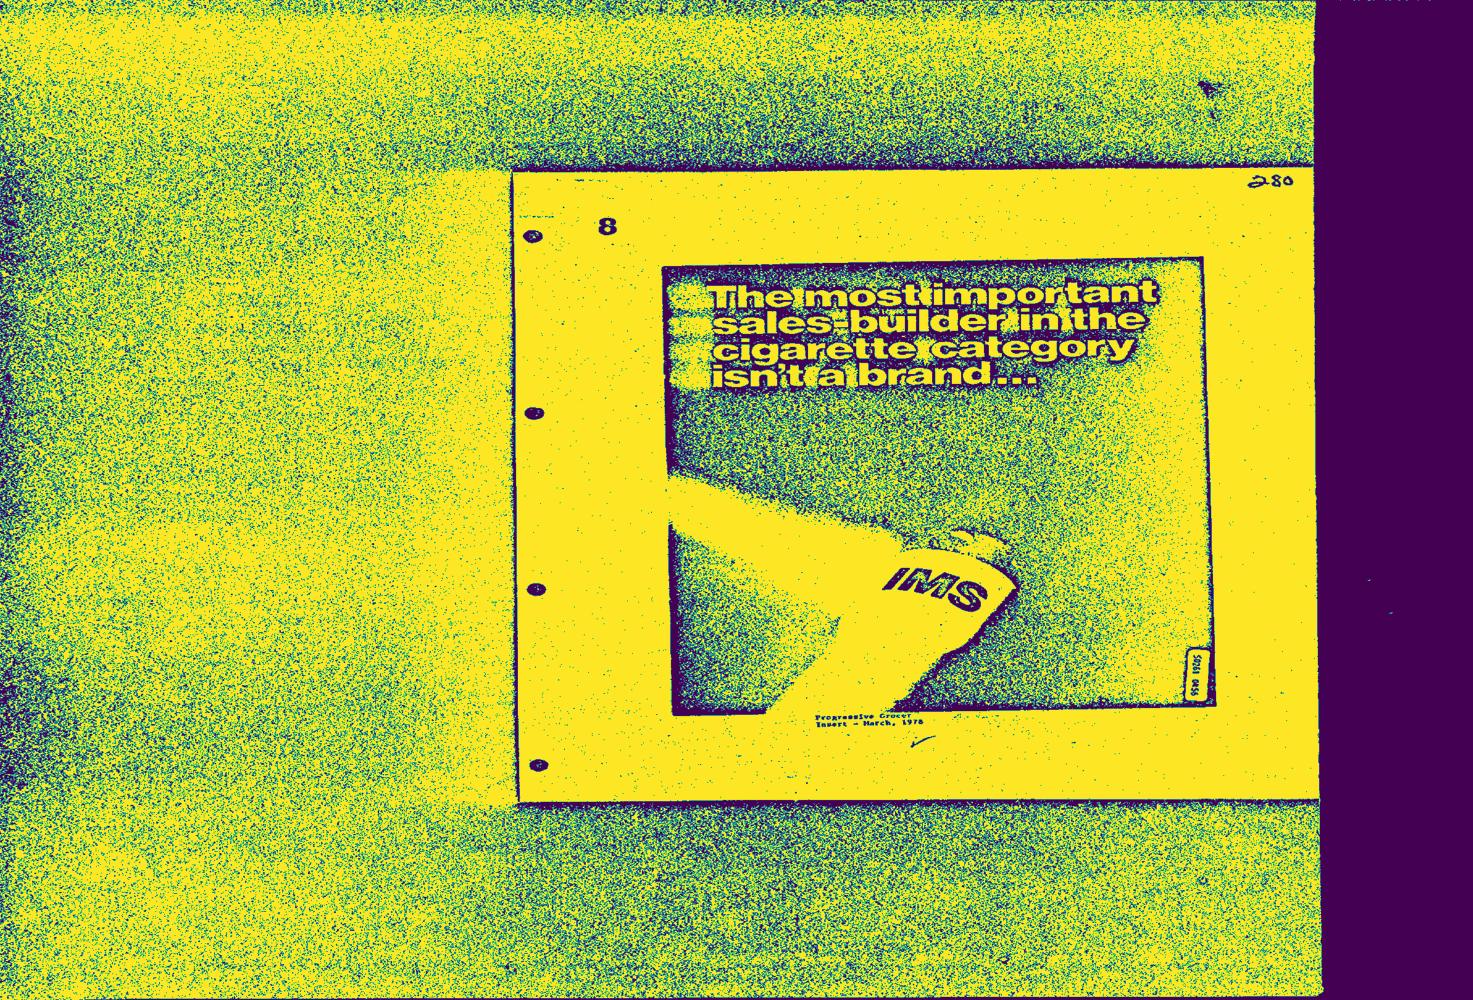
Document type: AD